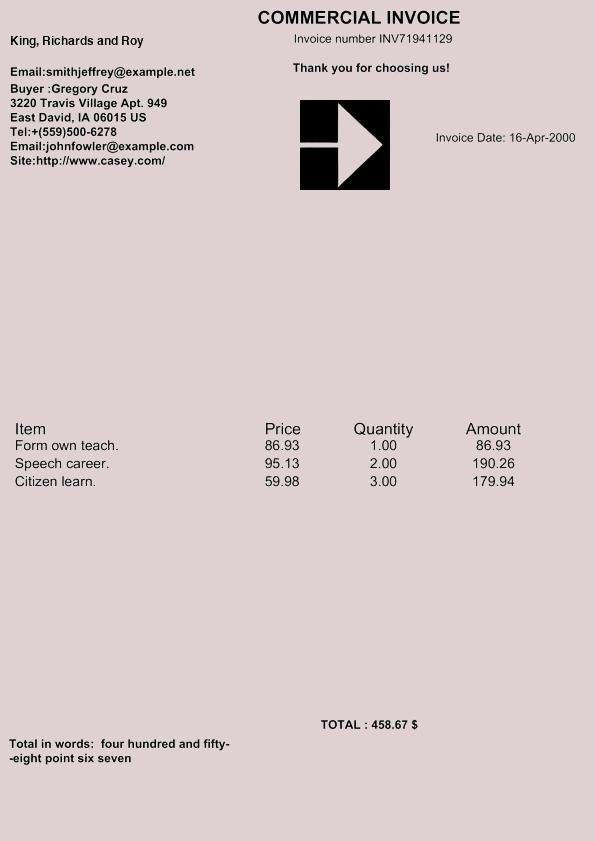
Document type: Invoice